Question: What is the name of the tenant mentioned in the document?
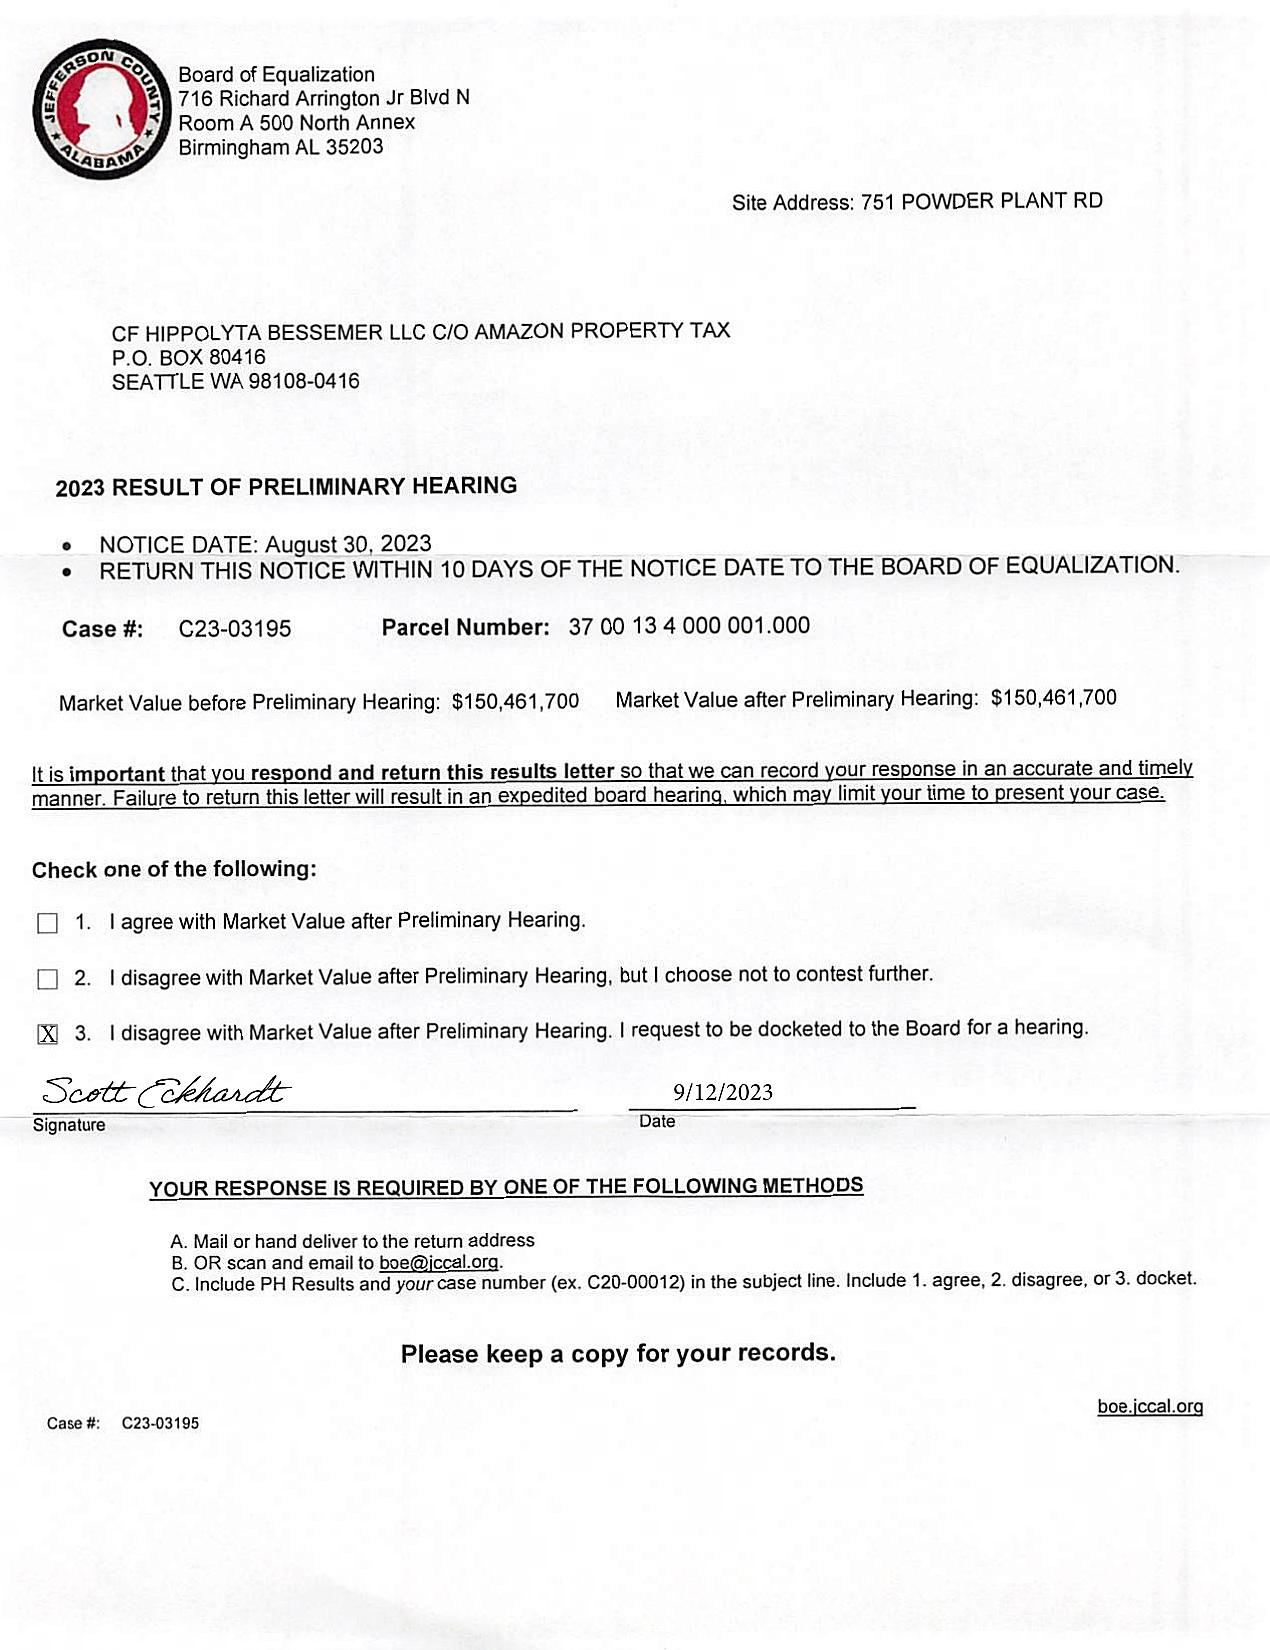
Answer: "CE HIPPOLYTA BESSEMER LLC C/O AMAZON PROPERTY TAX"